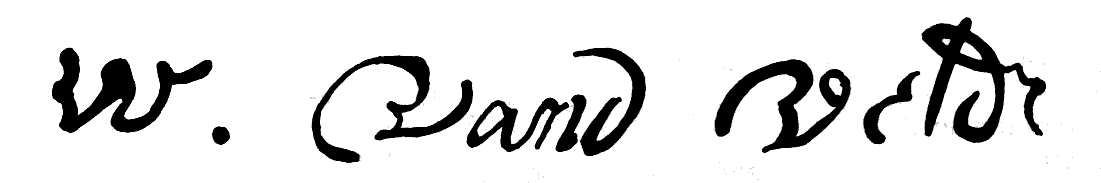
Signature of: willem van de velde the younger